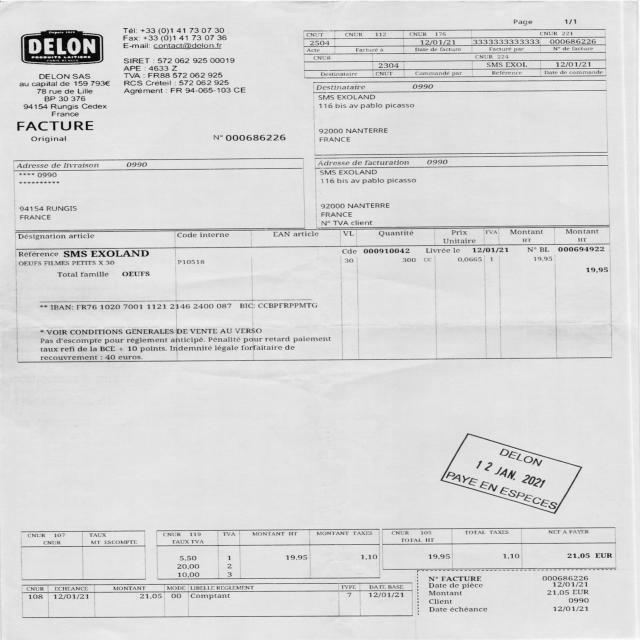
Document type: Invoice